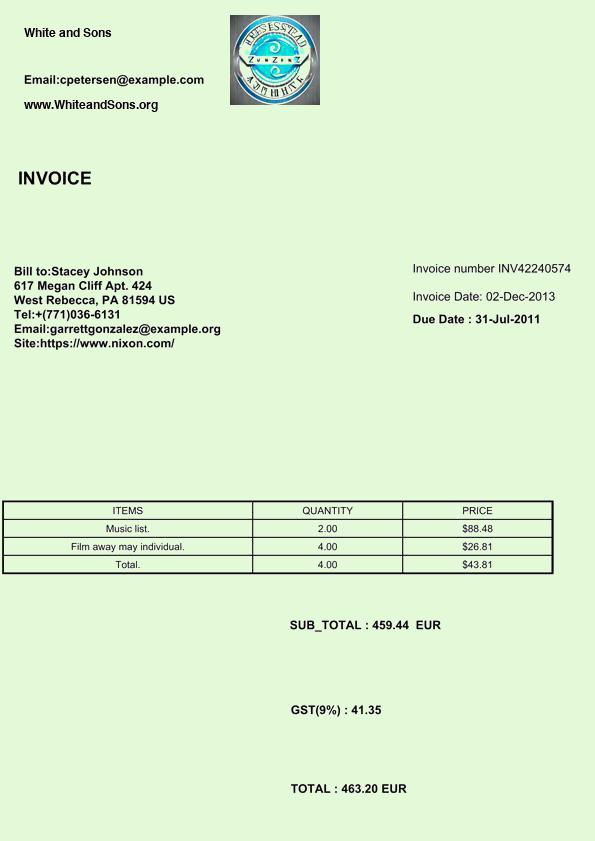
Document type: Invoice